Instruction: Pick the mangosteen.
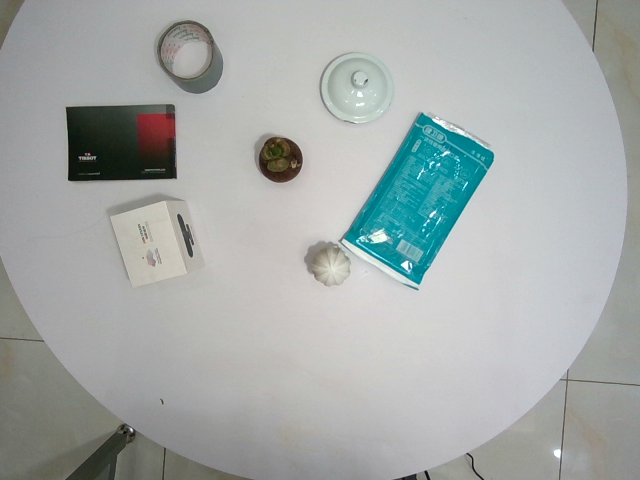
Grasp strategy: vertical